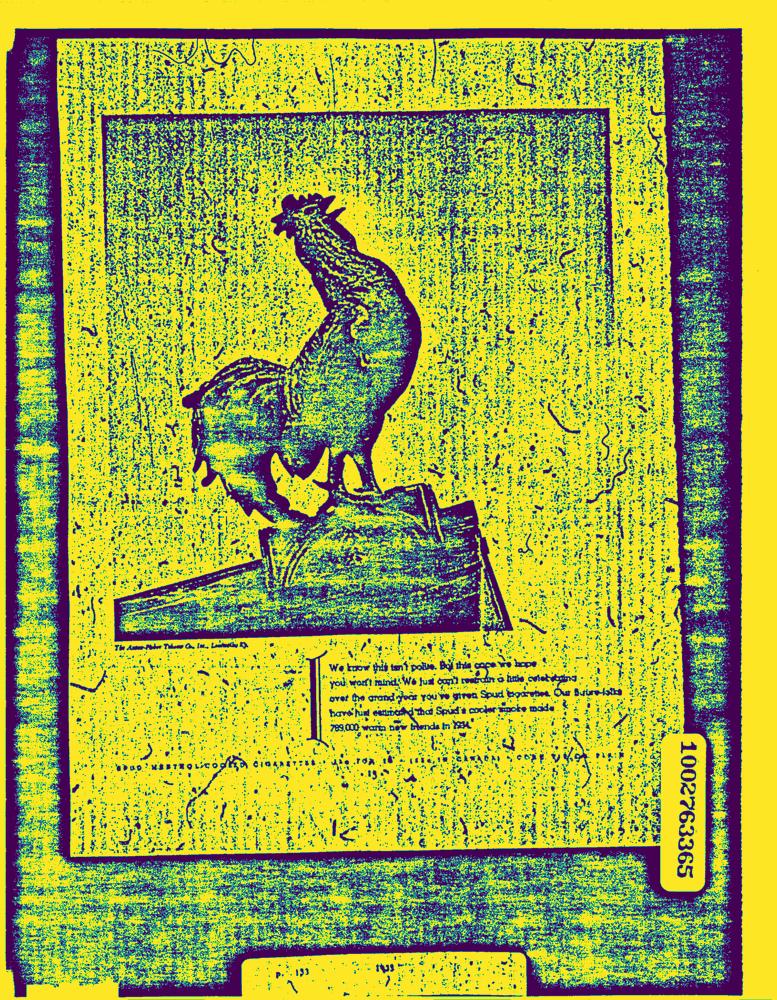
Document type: AD